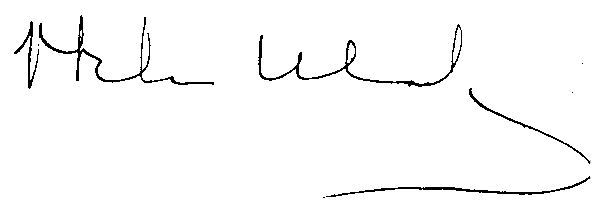
Signature of: otilio ulate blanco